Question: What is the filing due date as per the document?
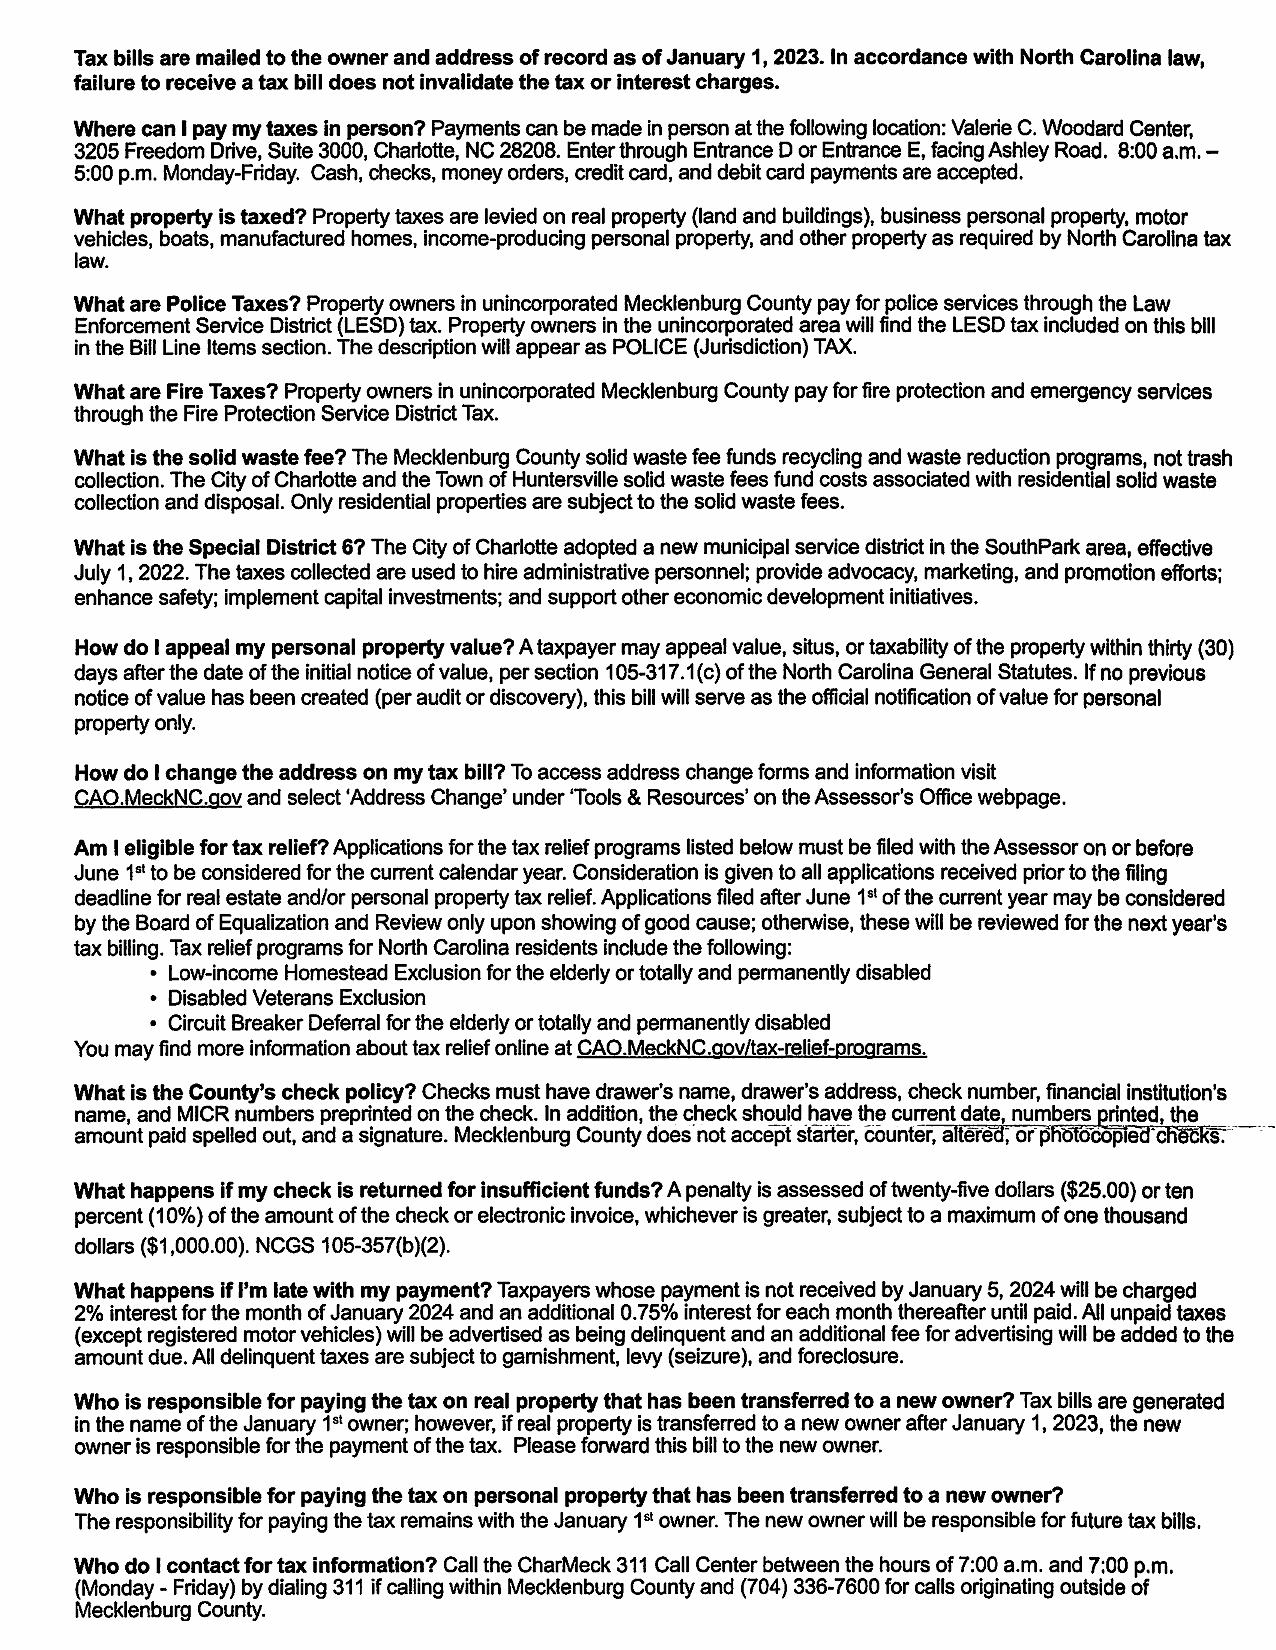
Answer: "1-Jun"